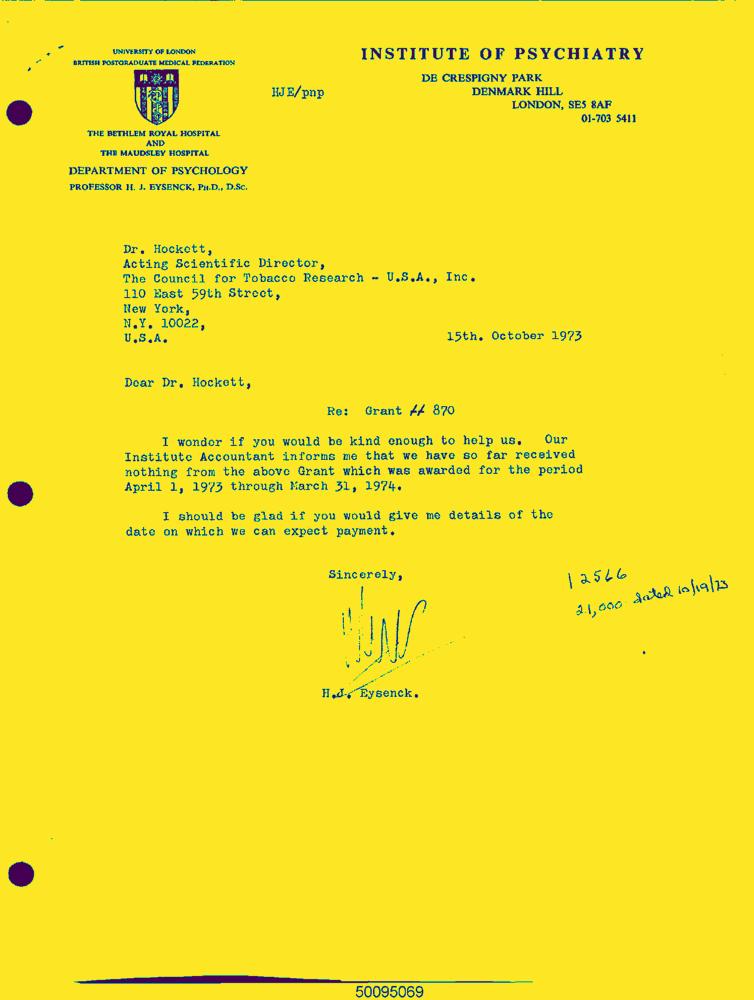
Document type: Letter-Doc